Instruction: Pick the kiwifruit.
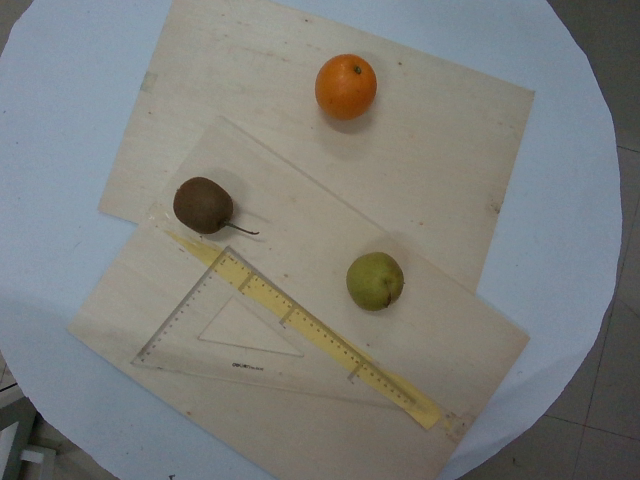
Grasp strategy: vertical